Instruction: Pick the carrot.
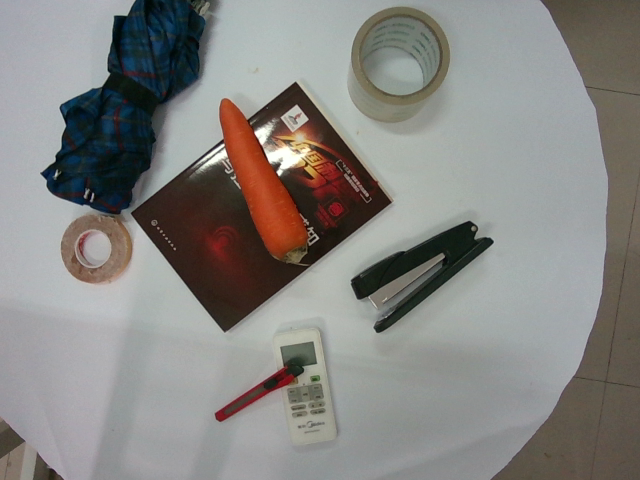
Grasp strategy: vertical